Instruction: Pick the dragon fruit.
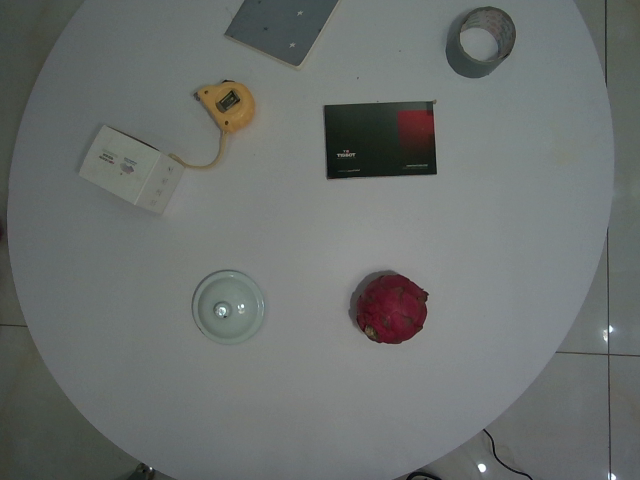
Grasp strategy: vertical